Question: Which state is mentioned in the document?
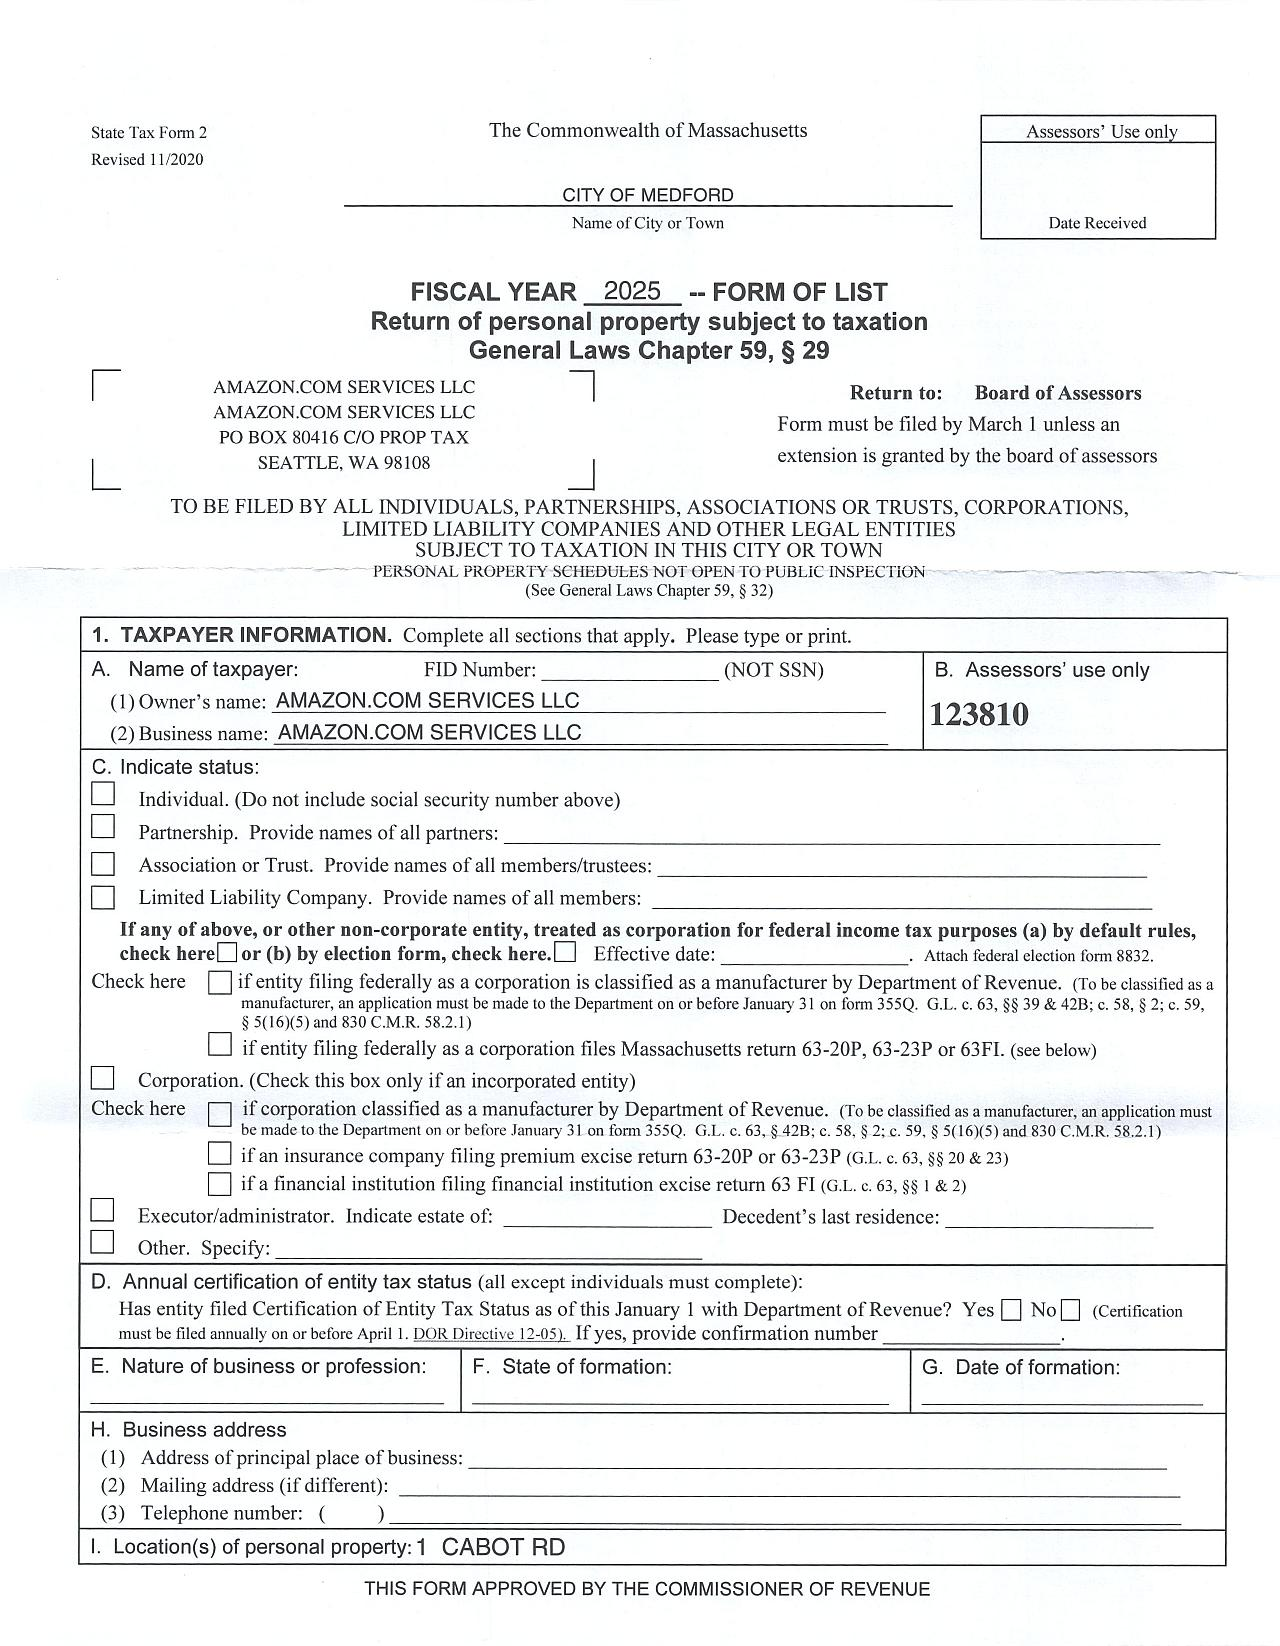
Answer: "The Commonwealth of Massachusetts"